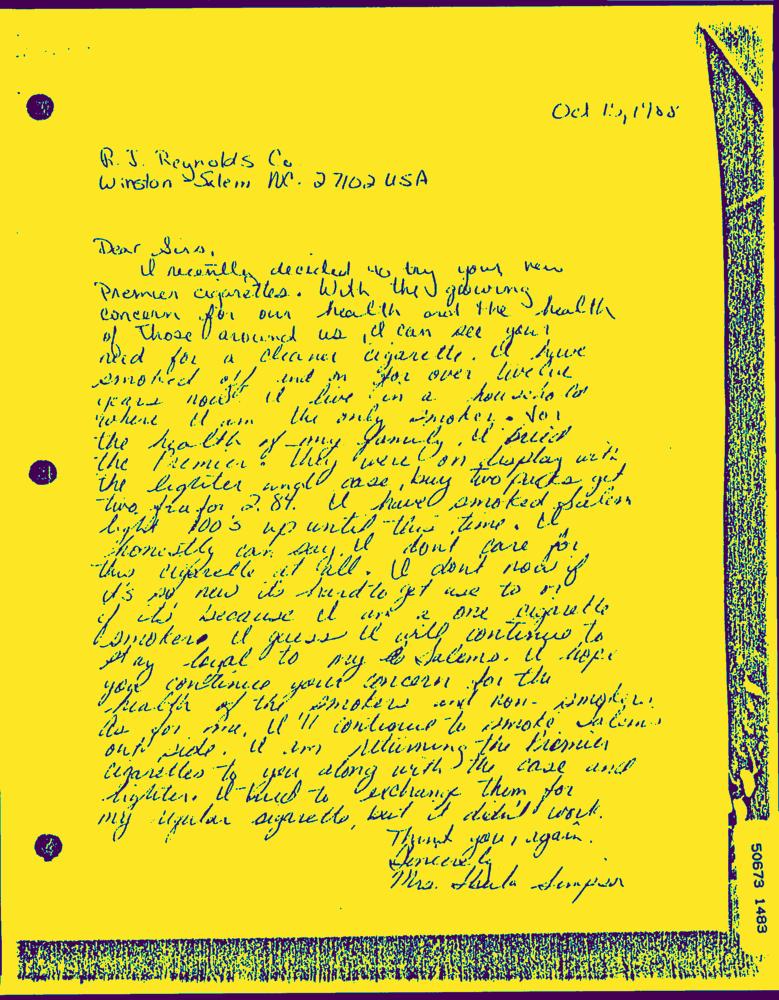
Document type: Hand-Written